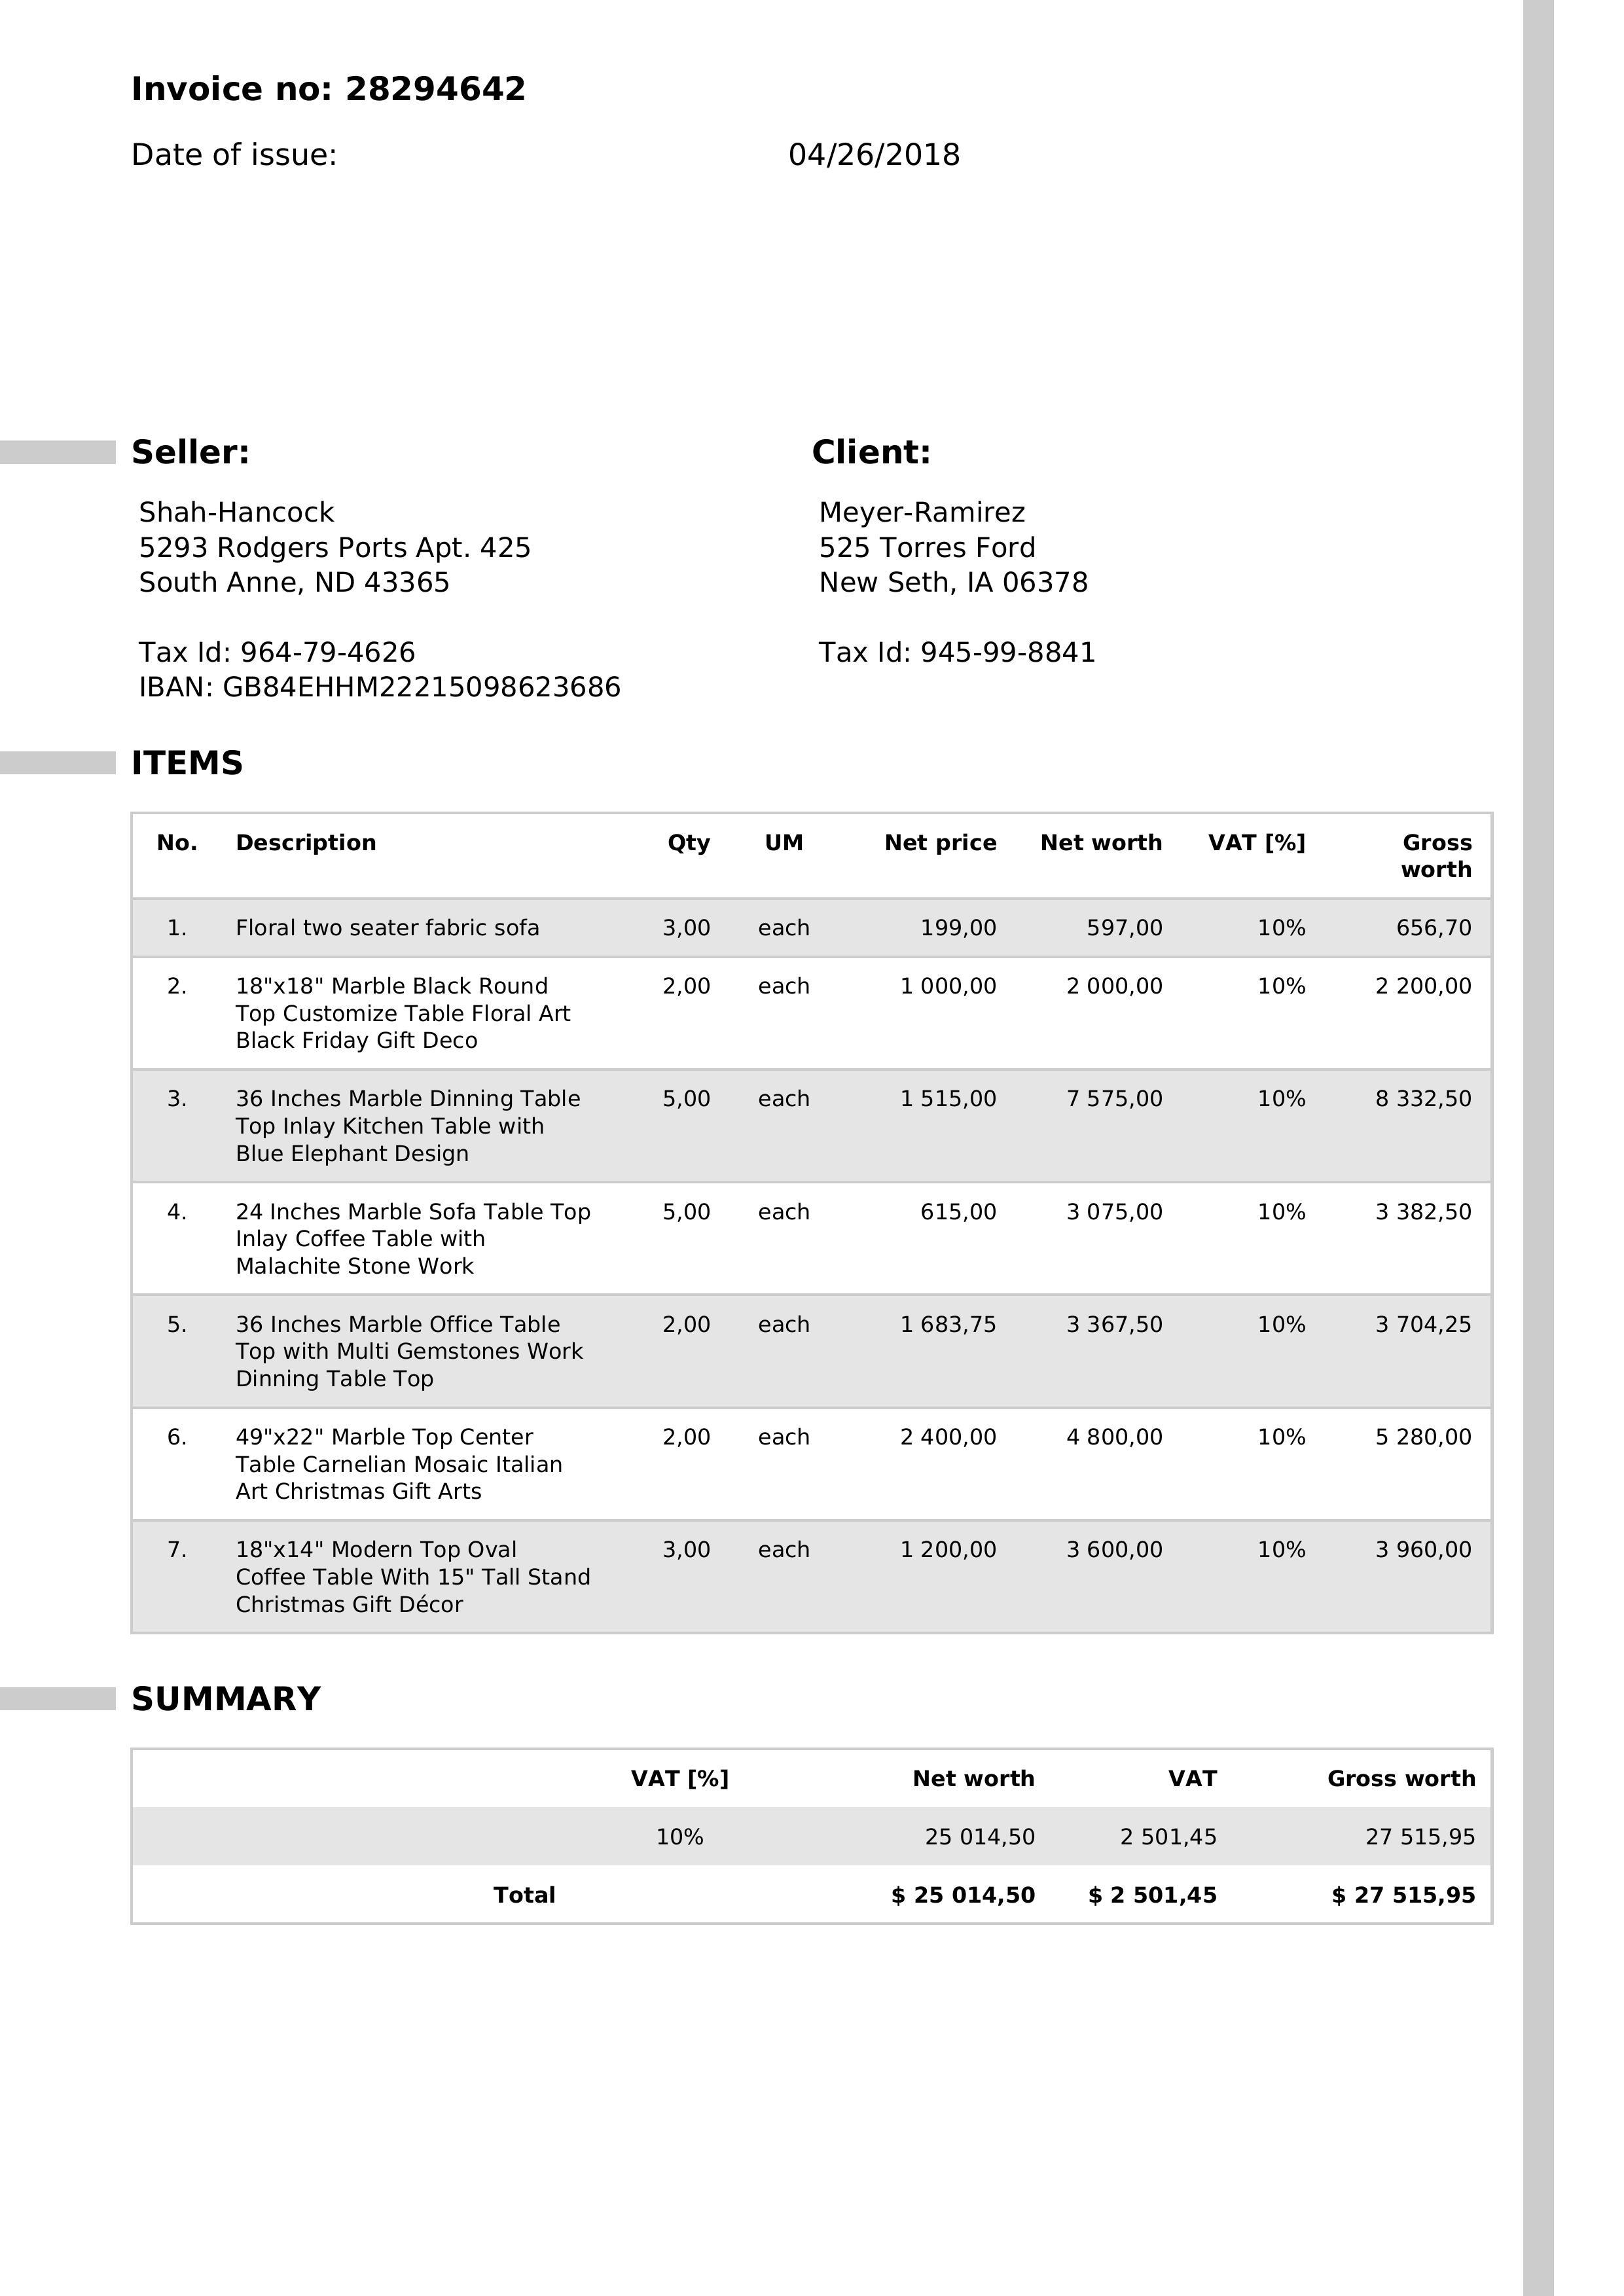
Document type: Invoice